Question: Which state is mentioned in the document?
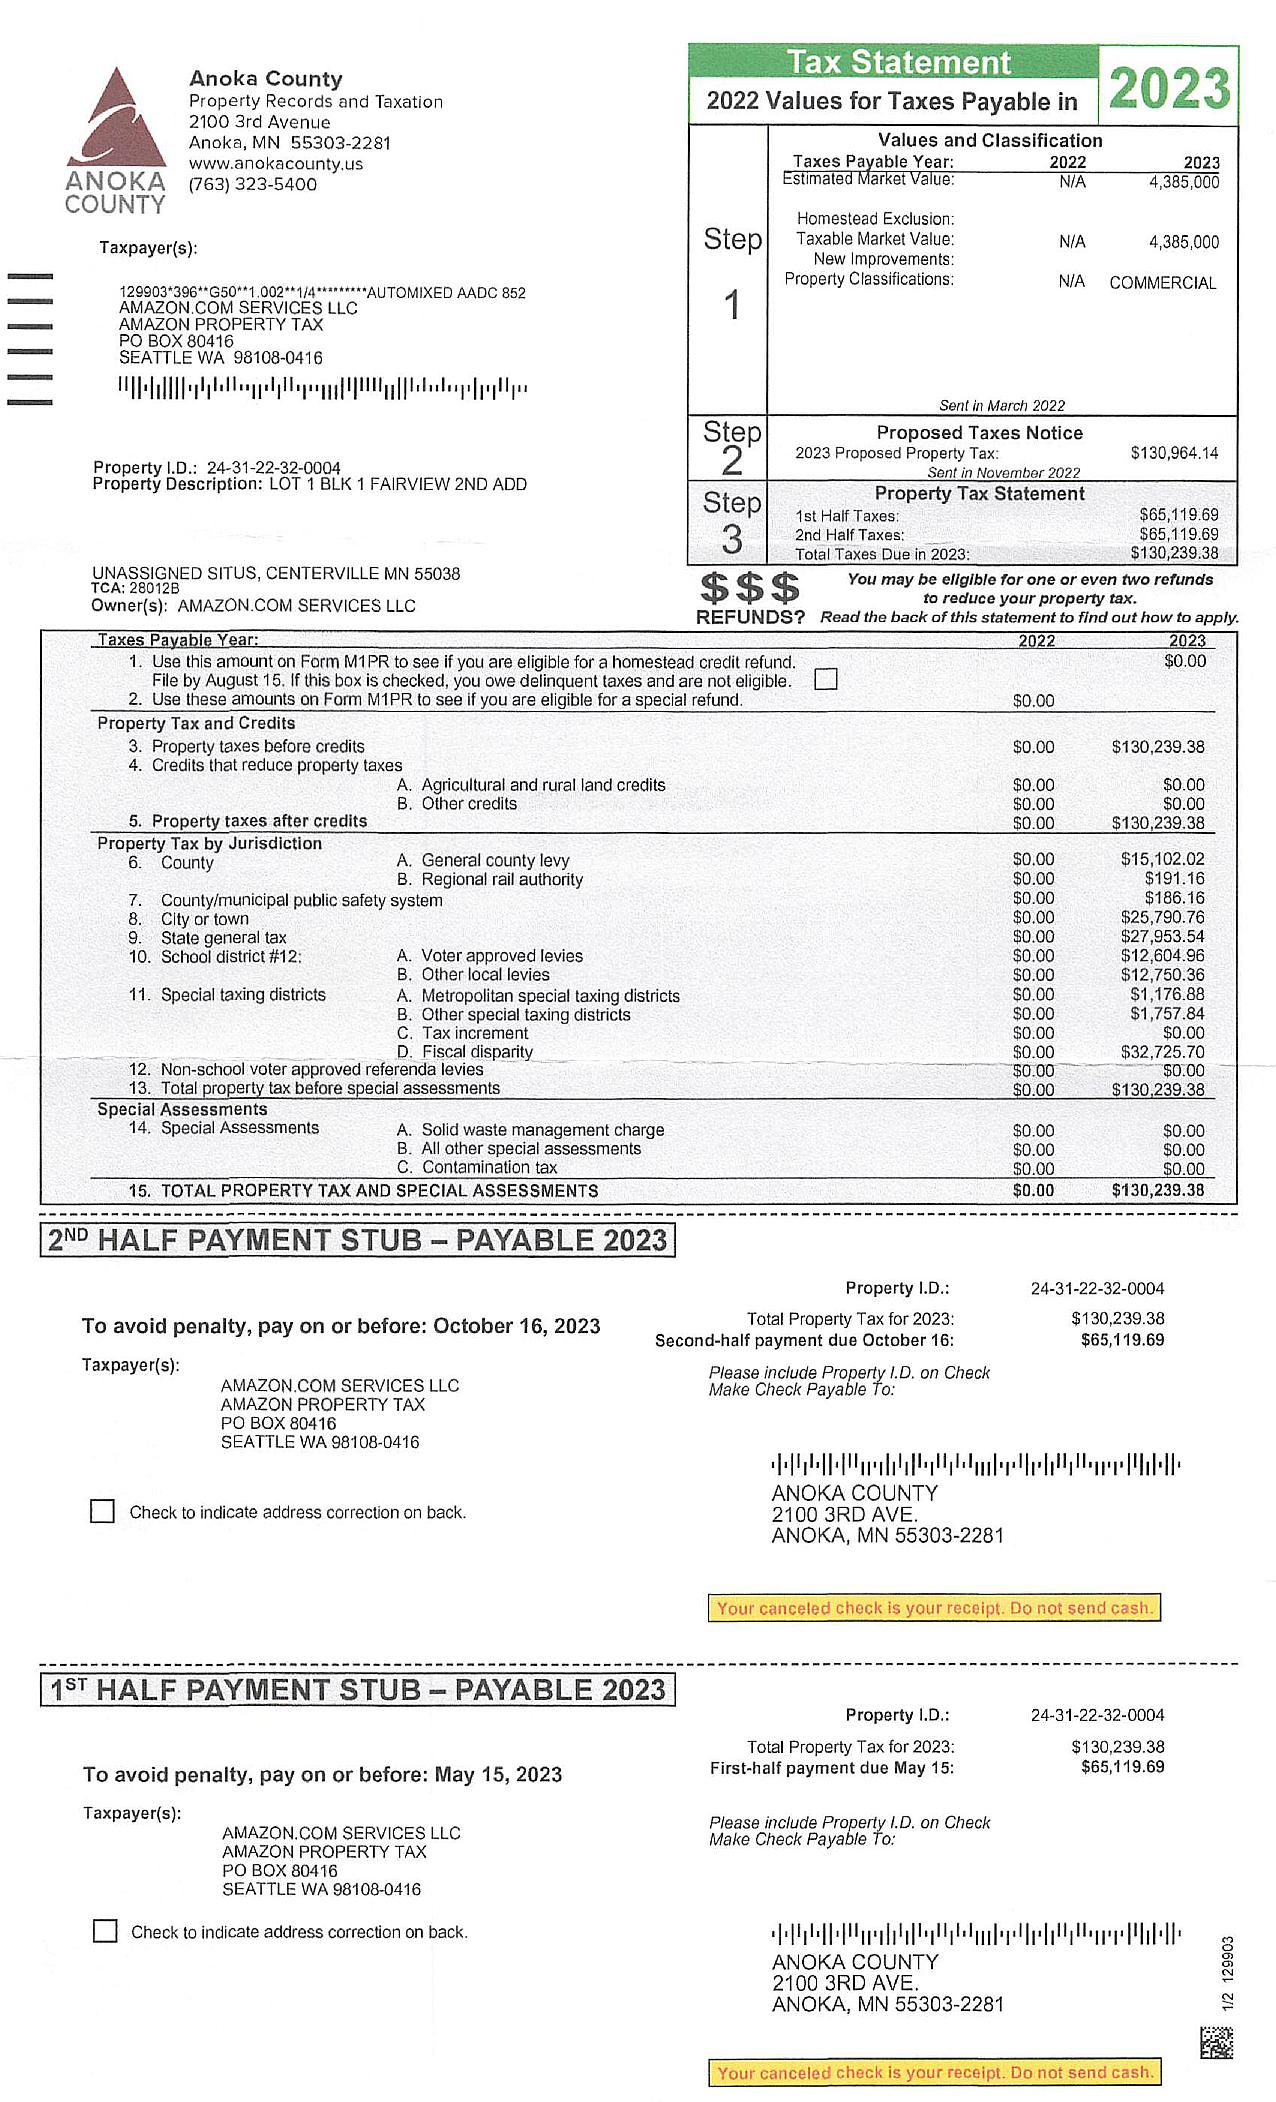
Answer: "MN"